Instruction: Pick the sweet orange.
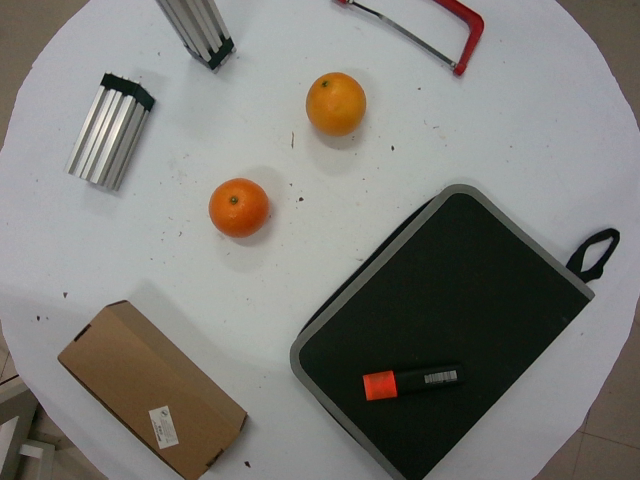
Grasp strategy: vertical